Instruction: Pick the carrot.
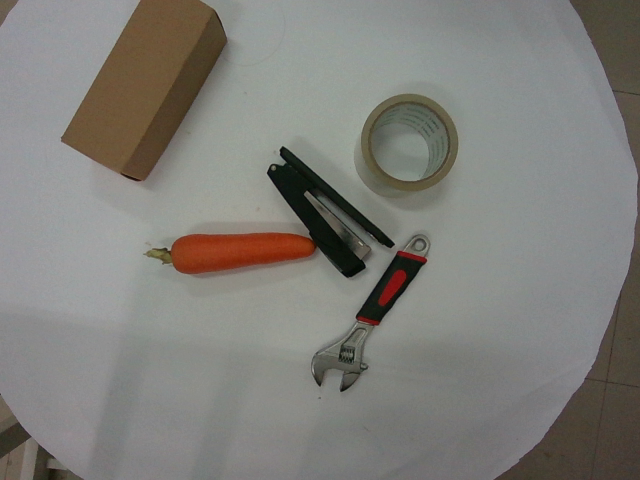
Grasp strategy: vertical